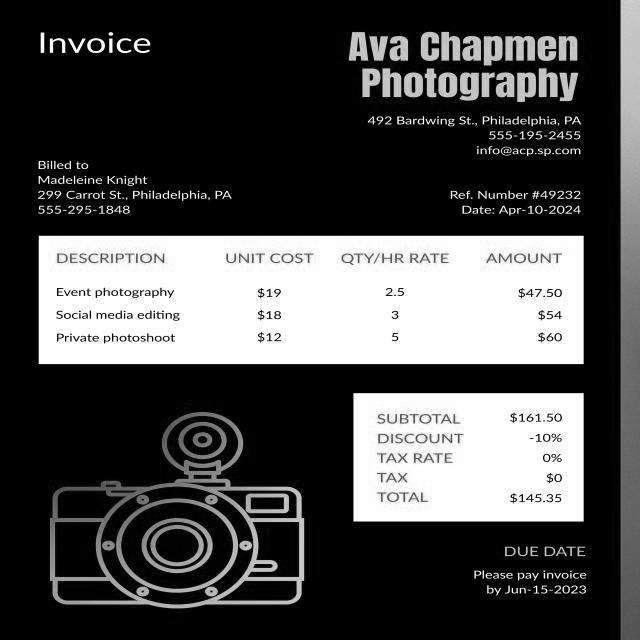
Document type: Invoice